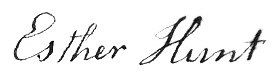
Signature of: esther hunt